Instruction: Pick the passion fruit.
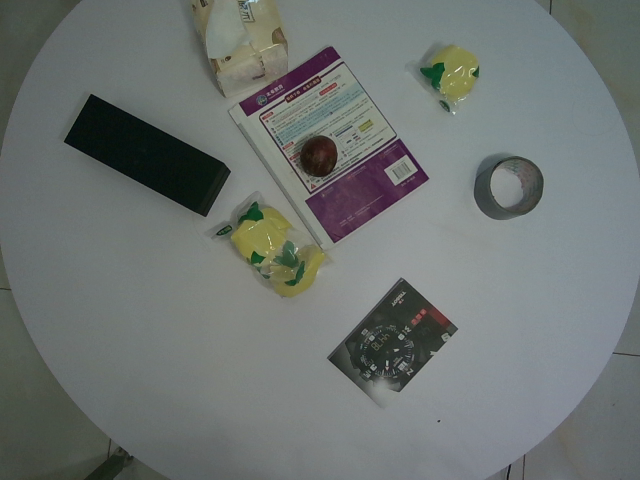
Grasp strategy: vertical